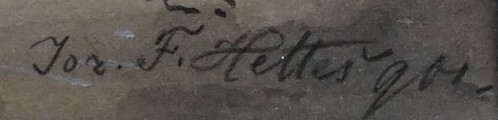
Signature of: josef ferdinand hetteš